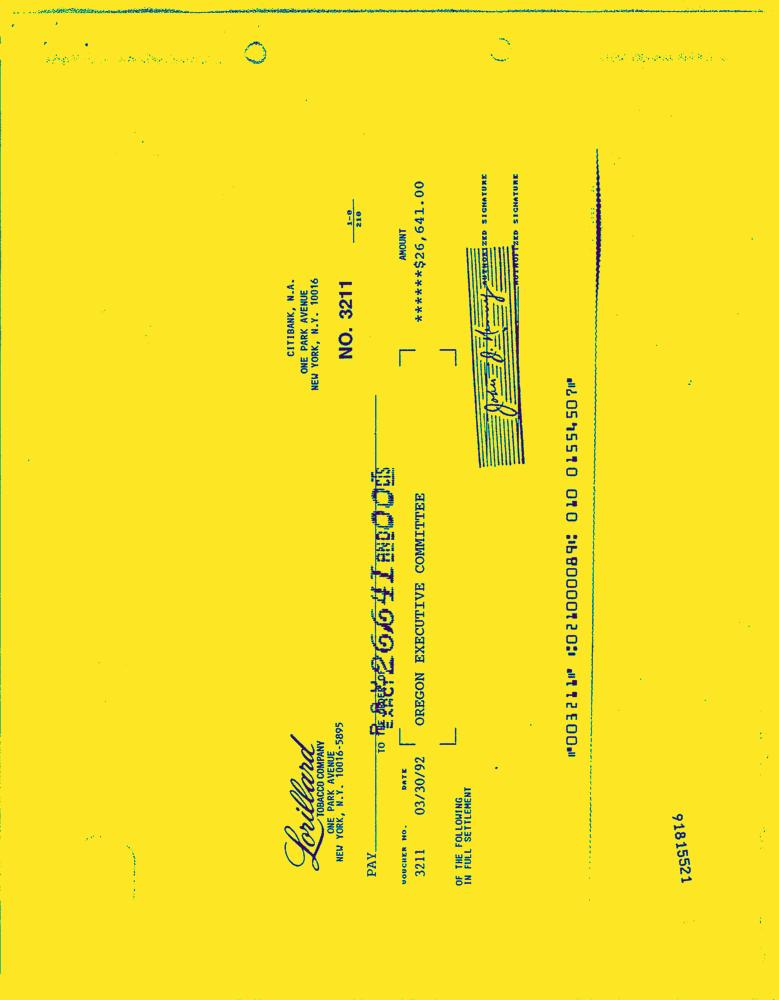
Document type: Invoice-Doc